Question: Which state is mentioned in the document?
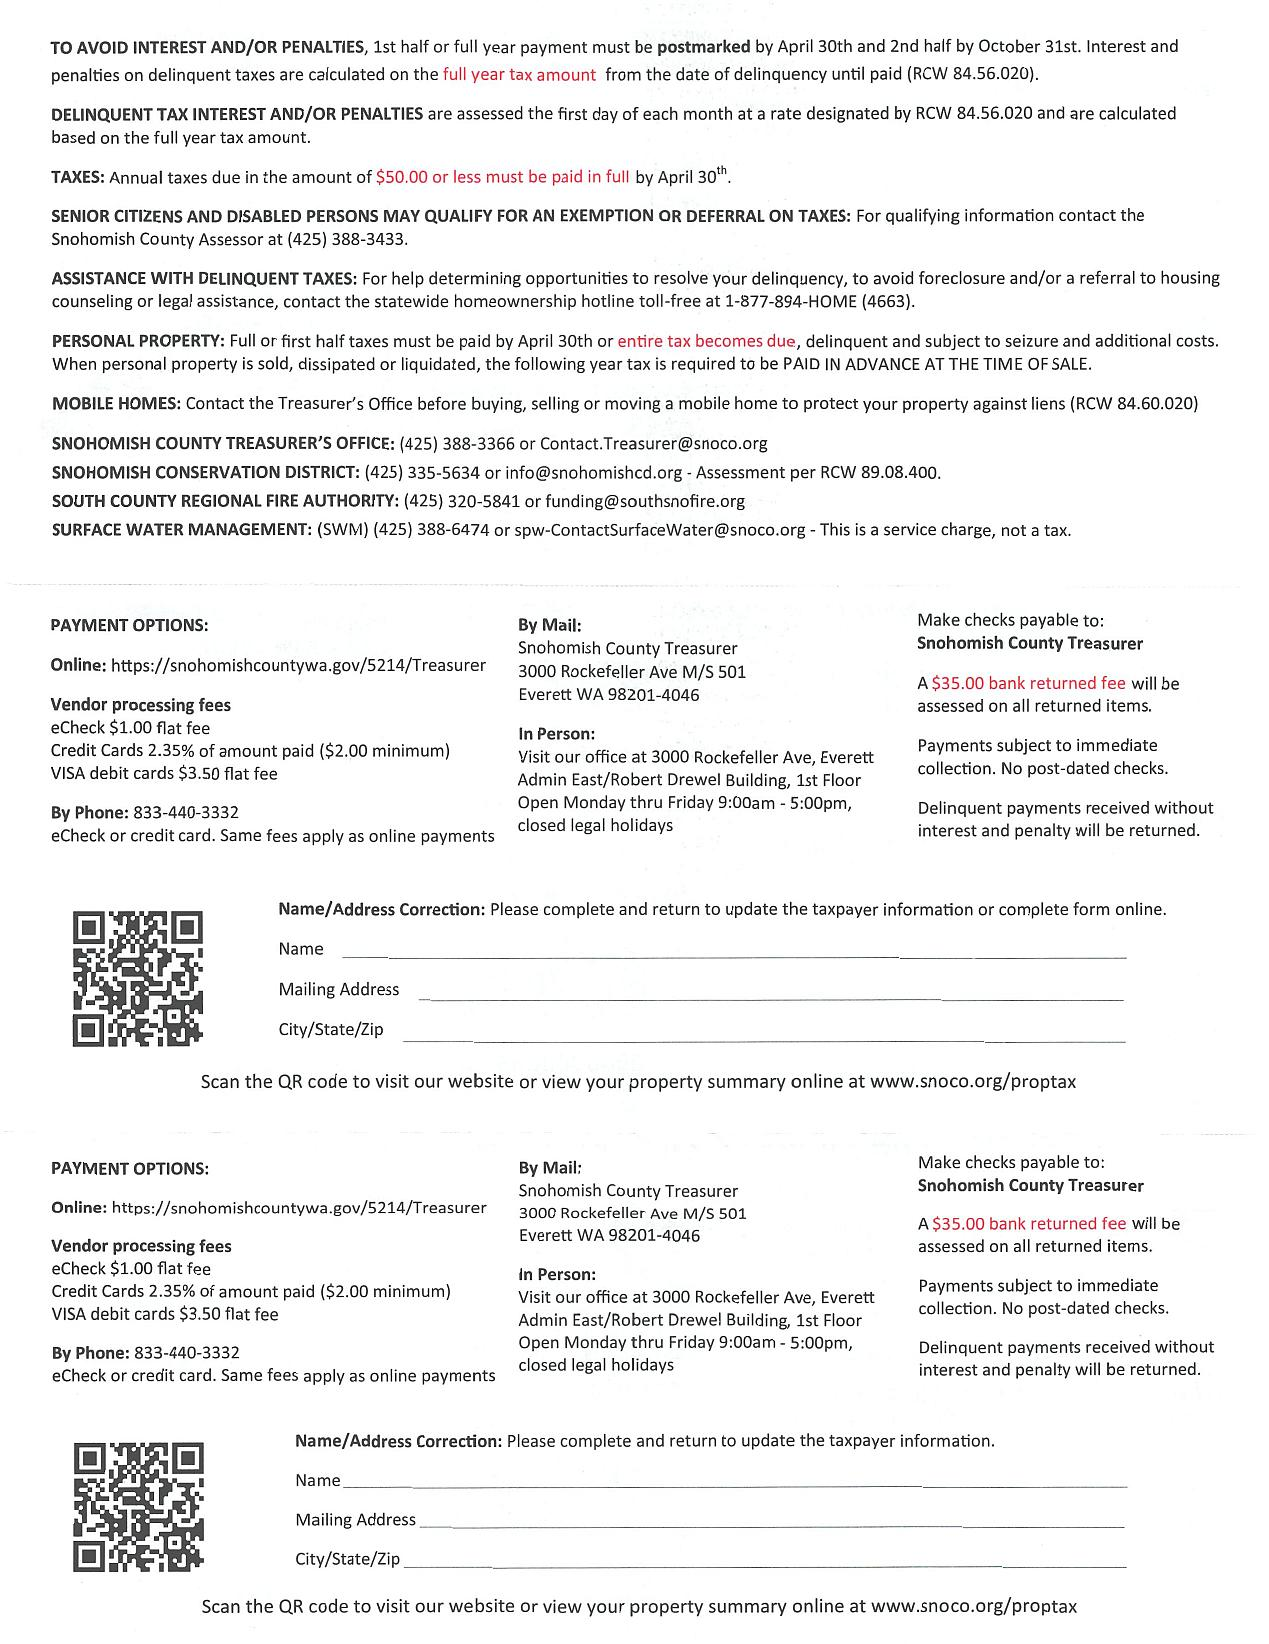
Answer: "WA"